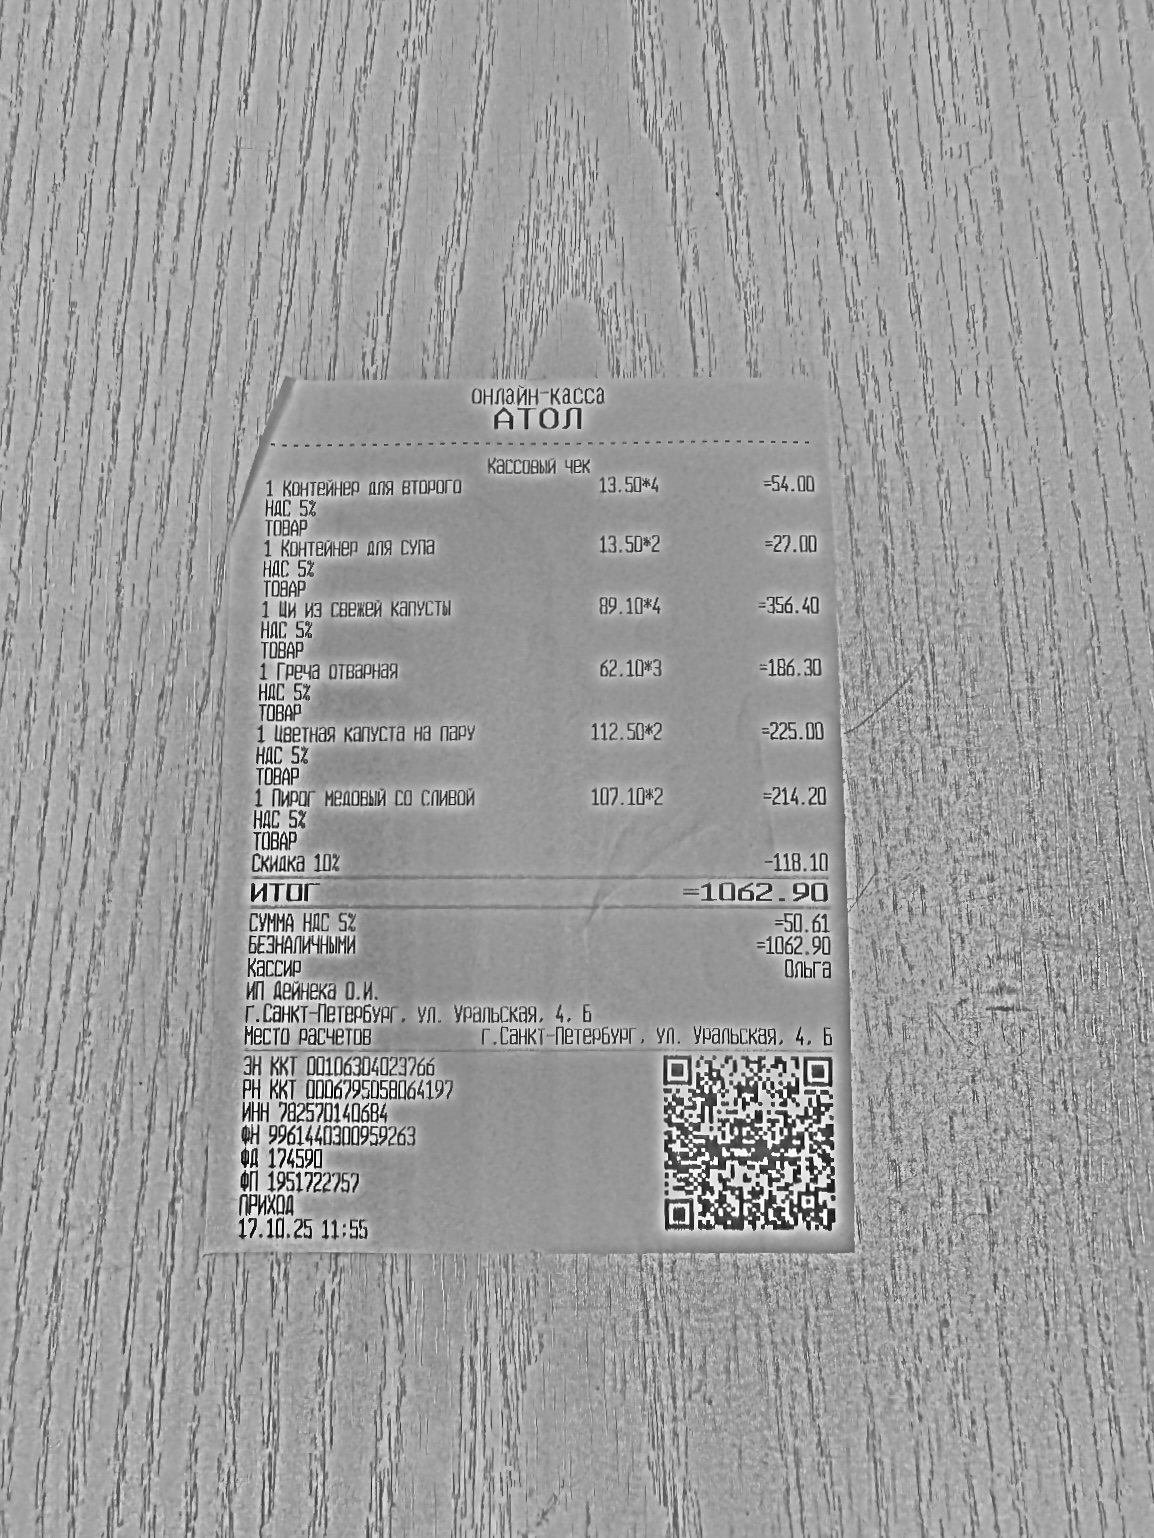
Продавец: ИП Дейнека О.И.
ИНН: 782570140684
Дата: 17.10.25
Товары: 1 Контейнер для второго; 1 Контейнер для супа; 1 Щи из свежей капусты; 1 Греча отварная; 1 Цветная капуста на пару; 1 Пирог медовый со сливой; Скидка 10%
Количество: 4; 2; 4; 3; 2; 2; не указано
Цена: 13.50; 13.50; 89.10; 62.10; 112.50; 107.10; не указано
Сумма: 54.00; 27.00; 356.40; 186.30; 225.00; 214.20; -118.10
Итого: 1062.90